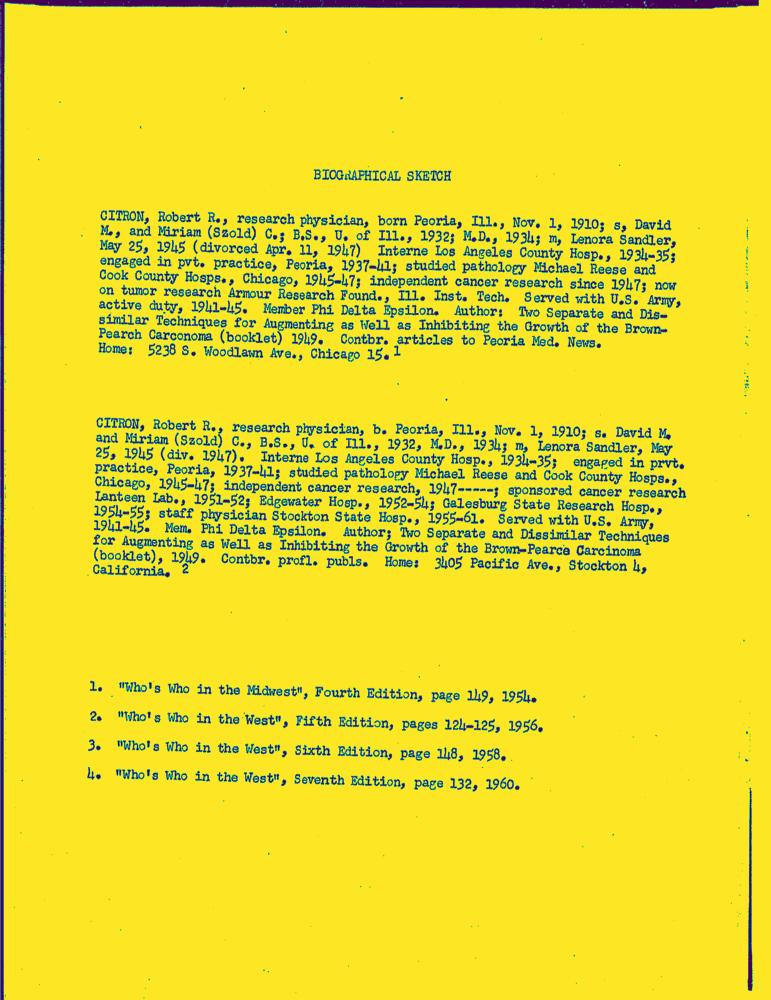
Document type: Resume-Doc